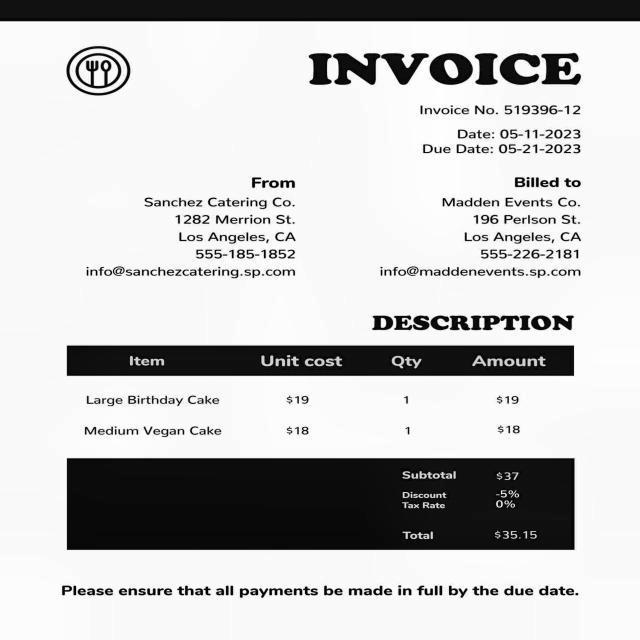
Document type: Invoice